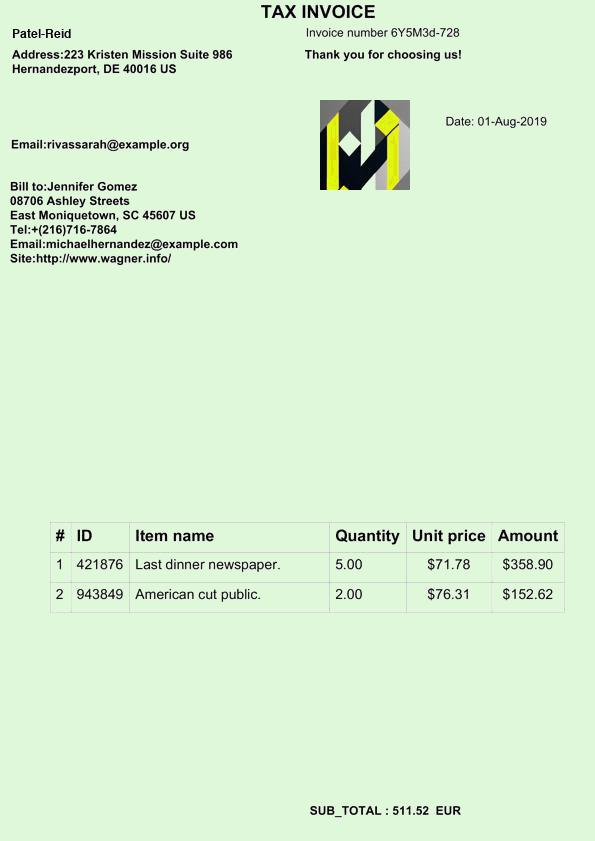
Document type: Invoice